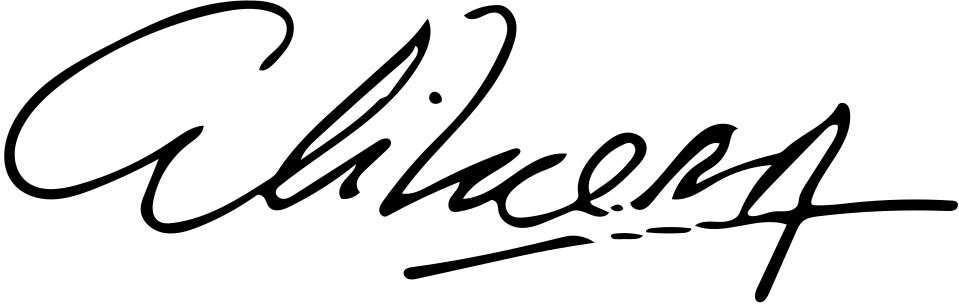
Signature of: alí primera